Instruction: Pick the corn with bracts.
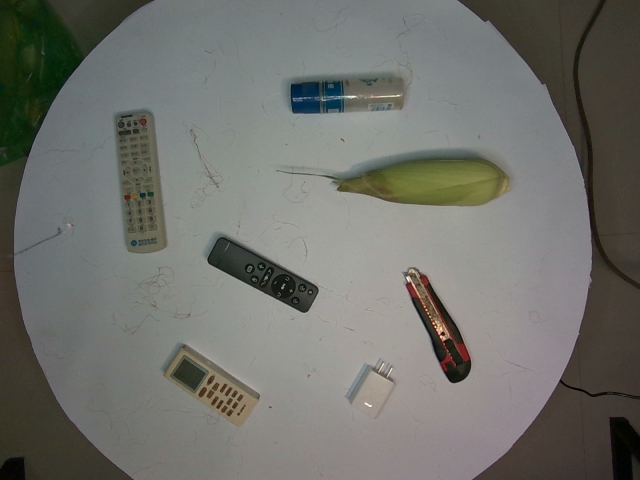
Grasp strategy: vertical